Question: Which state is mentioned in the document?
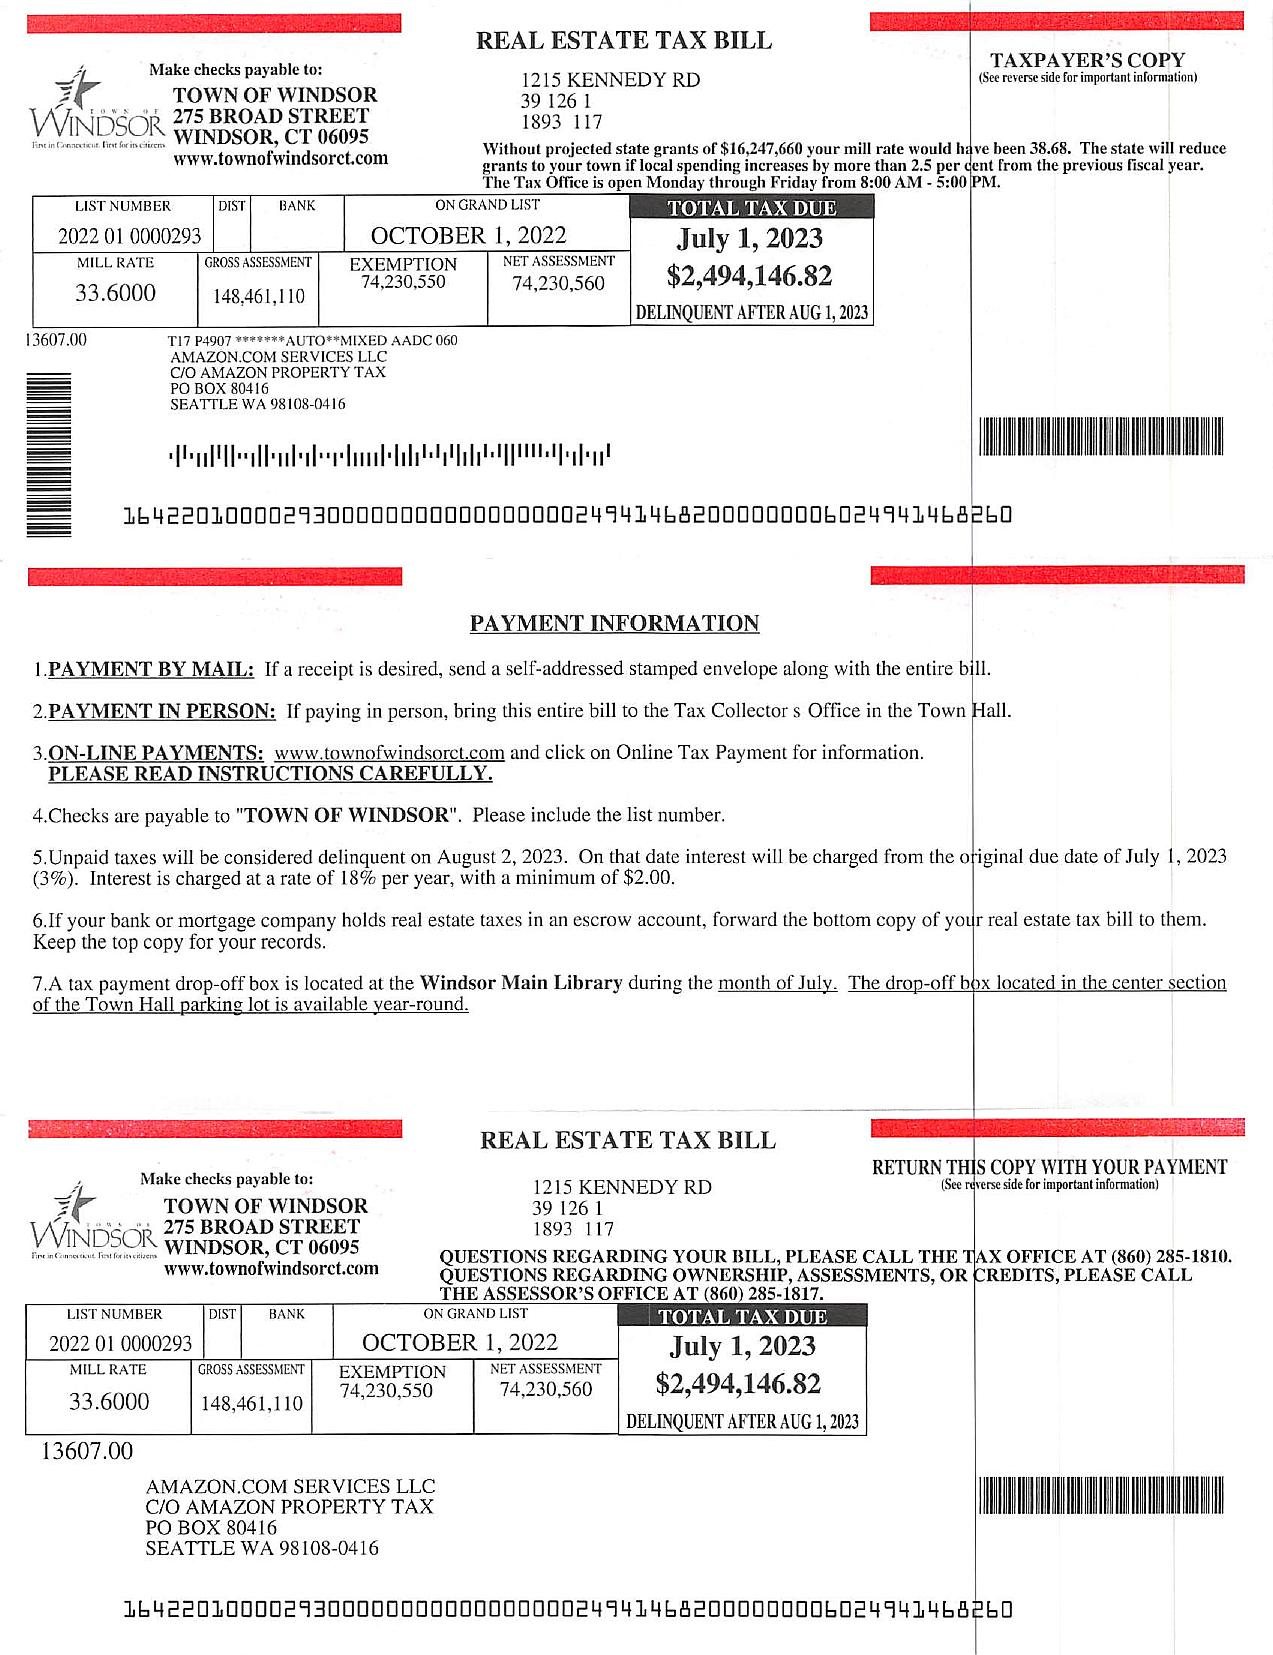
Answer: "CT"